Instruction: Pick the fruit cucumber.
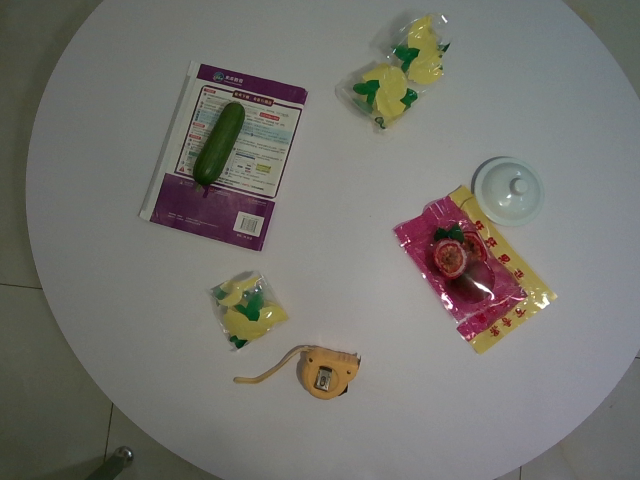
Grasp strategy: vertical